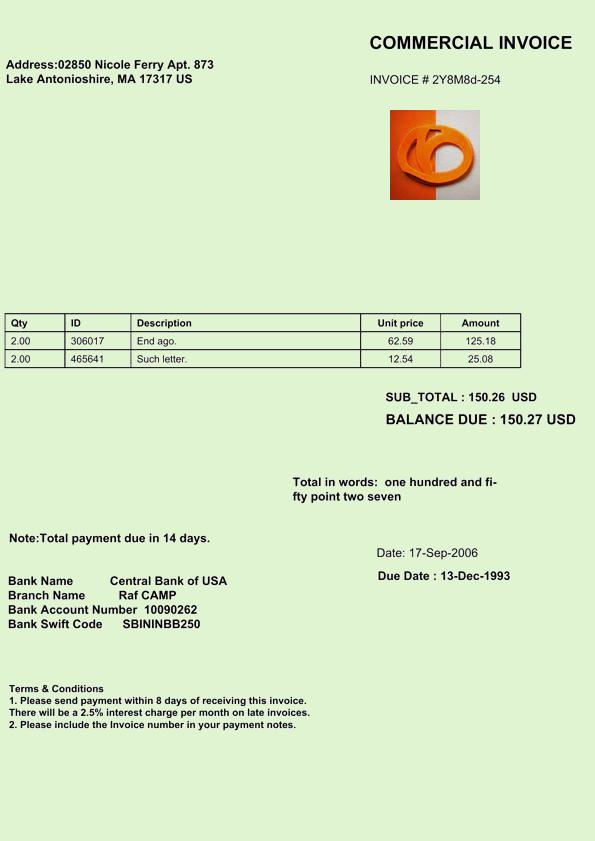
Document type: Invoice